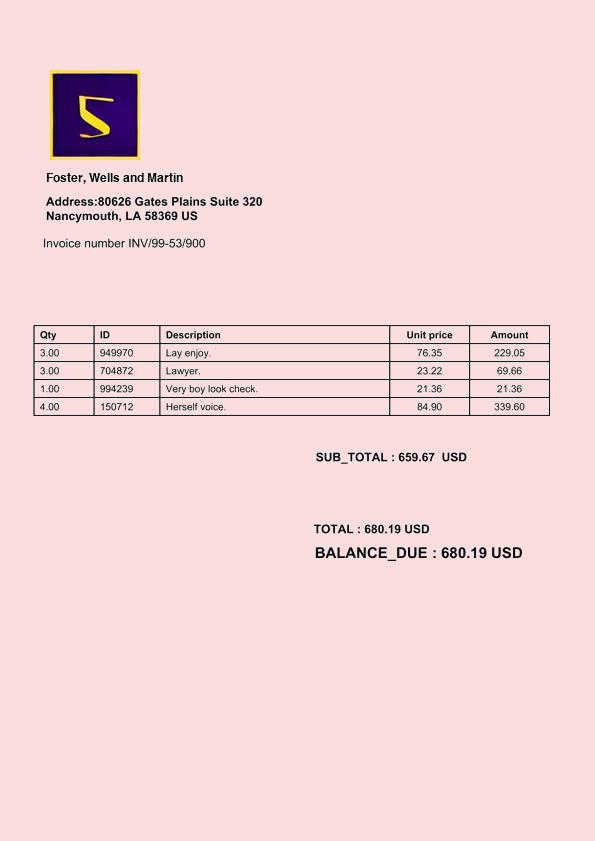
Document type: Invoice